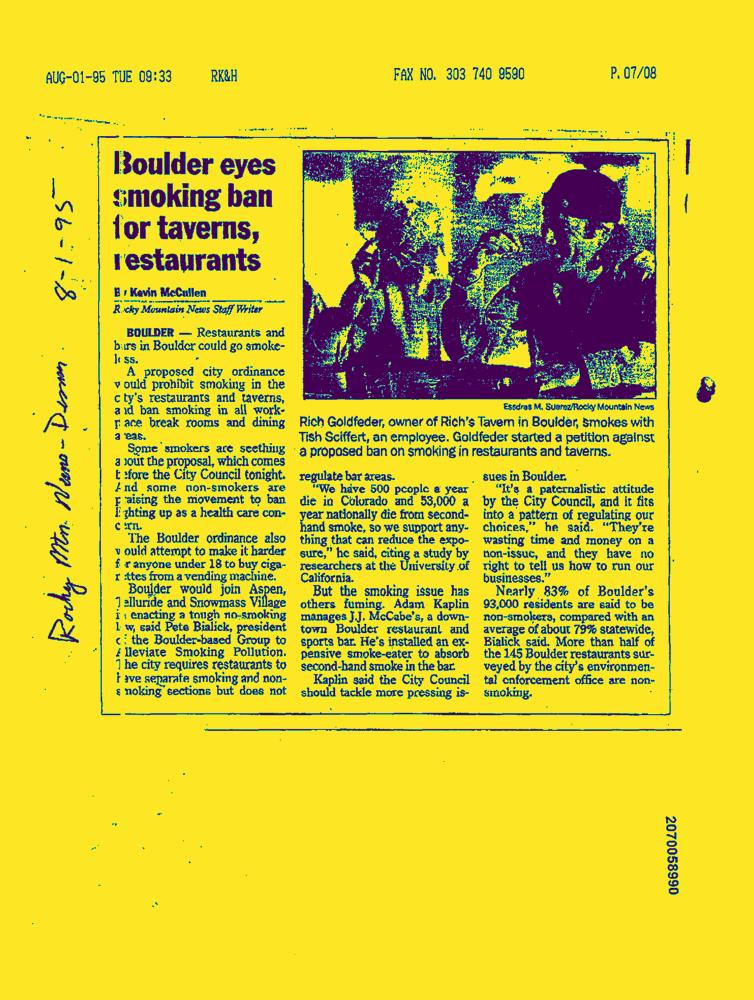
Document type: News-Article